Question: What is the mailing or notice date provided in the document?
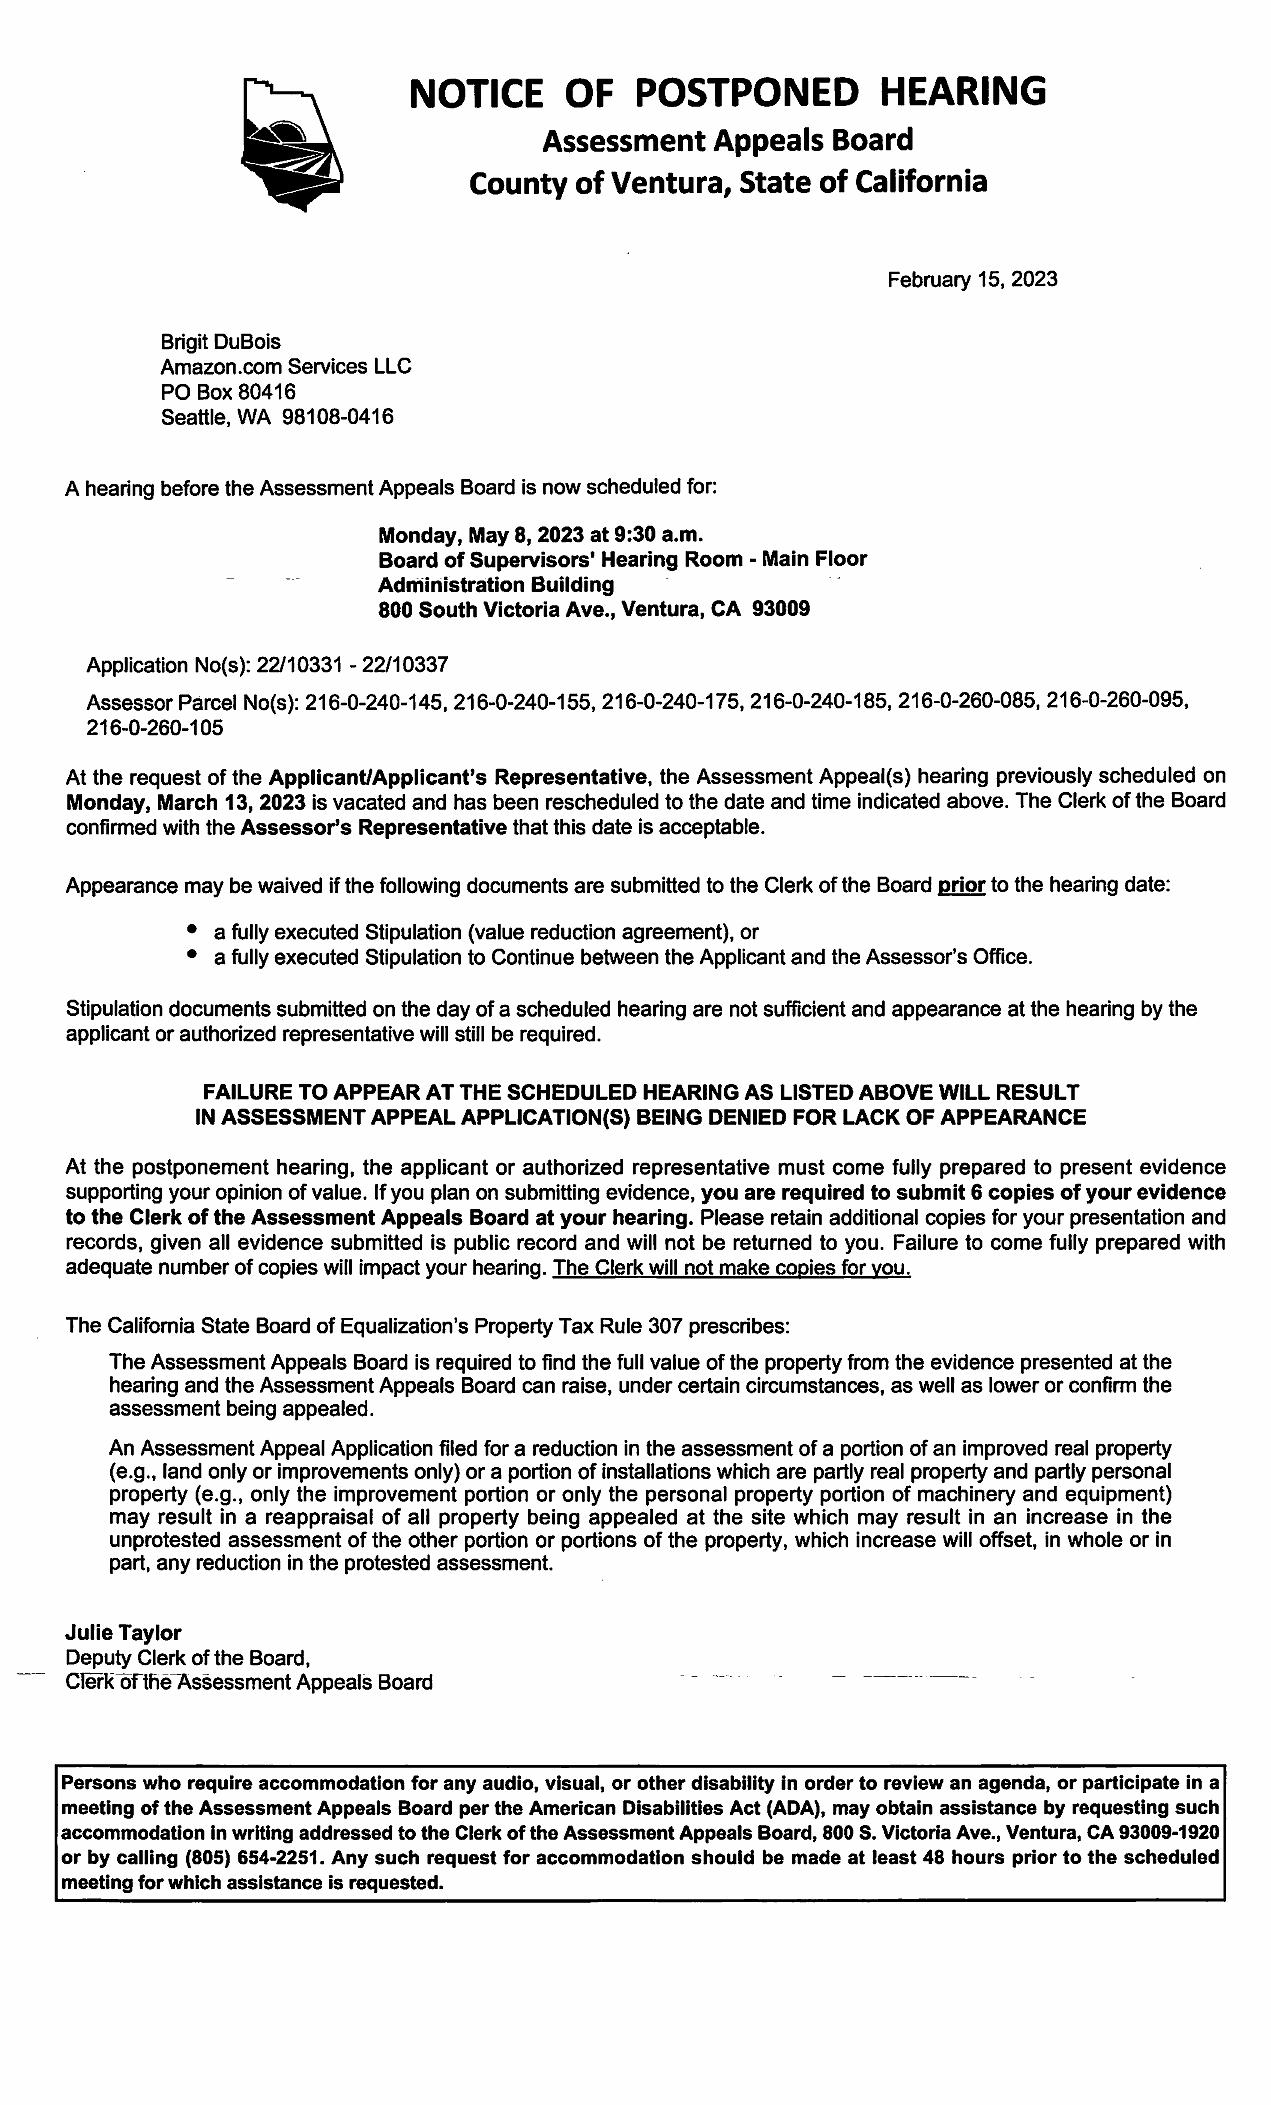
Answer: "15-Feb-23"